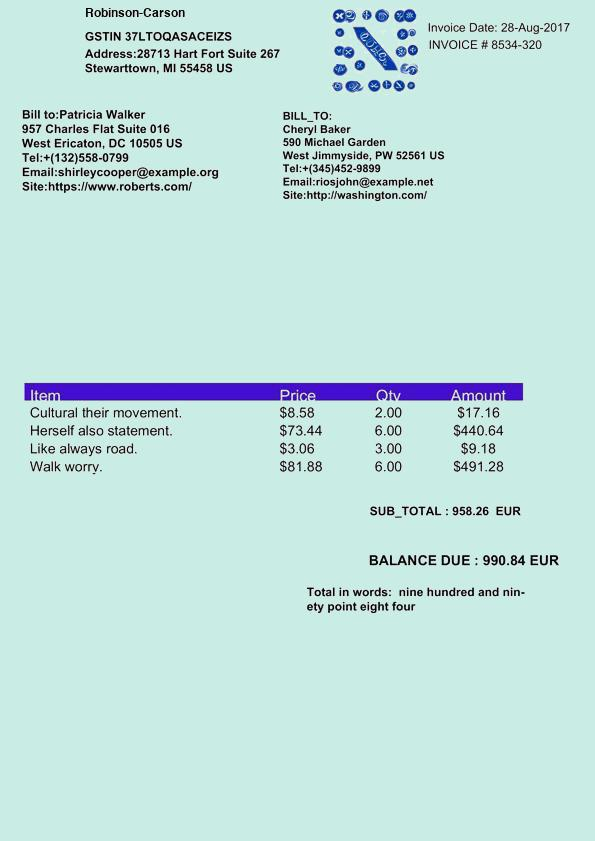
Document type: Invoice